Question: What could the diagnosis suggest?
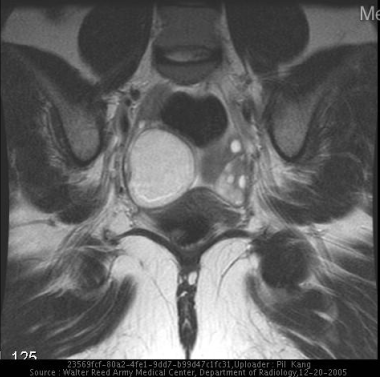
Answer: The possible diagnosis includes benign cystic teratoma.